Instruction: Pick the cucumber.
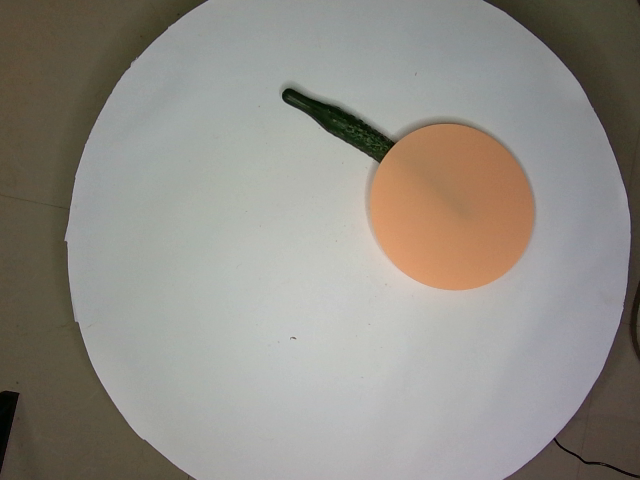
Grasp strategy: vertical